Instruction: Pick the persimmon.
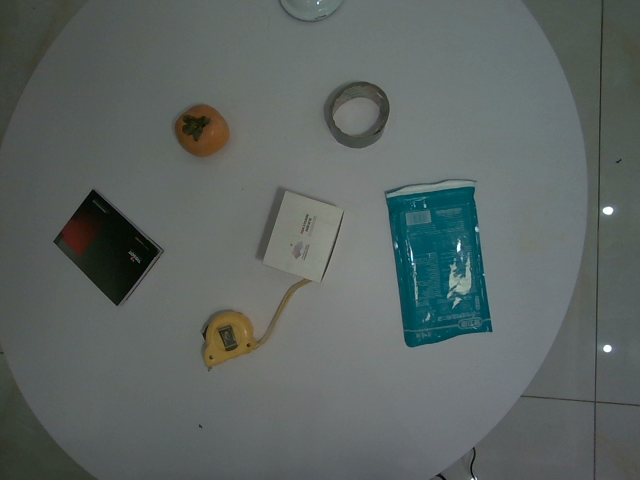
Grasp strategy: vertical